Patient: Female, age 65
A 65-year-old woman with no medical history visited our hospital with an abnormal chest shadow. Her physical findings were normal including peripheral edema, digital clubbing, cyanosis, or sicca syndrome, and her blood test findings including tumor markers and a respiratory function test were also normal. Her chest CT showed a ground glass nodule with a diameter of 1.5cm in the lower lobe (S6) of the right lung (Fig. 1). Because we suspected lung cancer, a transbronchial lung biopsy (TBLB) was performed: the specimen showed atypical cells with no obvious malignant findings. Three months later, the size of the nodule had increased slightly. For a definitive diagnosis, video-assisted thoracoscopic surgery was performed, and the pathological findings showed diffuse lymphoid follicular hyperplasia, infiltration of the alveolar septum by small lymphocytes and plasma cells, and follicular bronchiolitis (Fig. 2A). There were many lymphoid follicles in the tissue and lymphocyte exudation was present in the alveolar space (Fig. 2B). Immunohistochemically, the follicular area was CD20 positive, and CD3 positive T cells had infiltrated into the alveolar walls (Fig. 3). There was no monoclonal growth of kappa or lambda positive cells. There were a few lymphoepithelial lesions, and lymphocyte infiltration was observed between the bronchiole epithelium. Based on these pathological findings, a LIP pattern was considered. There were no physical or serological findings associated with collagen disease. Seven months after surgery, new localized ground glass shadows appeared (Fig. 4), and they gradually increased on the basal lesion of the lung for four years (Fig. 5). However, because she had no respiratory symptoms and normal respiratory function, she was observed with no medication. In addition, no other underlying diseases associated with LIP developed.
Keywords: ground glass nodule, idiopathic interstitial pneumonias, lymphocytic interstitial pneumonia, video-assisted thoracoscopic surgery (vats)
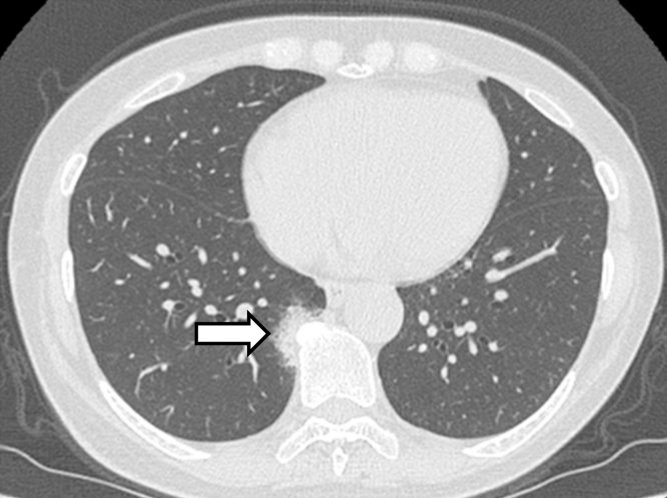
Image caption: After 7 months, high resolution CT showed a ground glass shadow on the dorsal side of the left lower lung field.